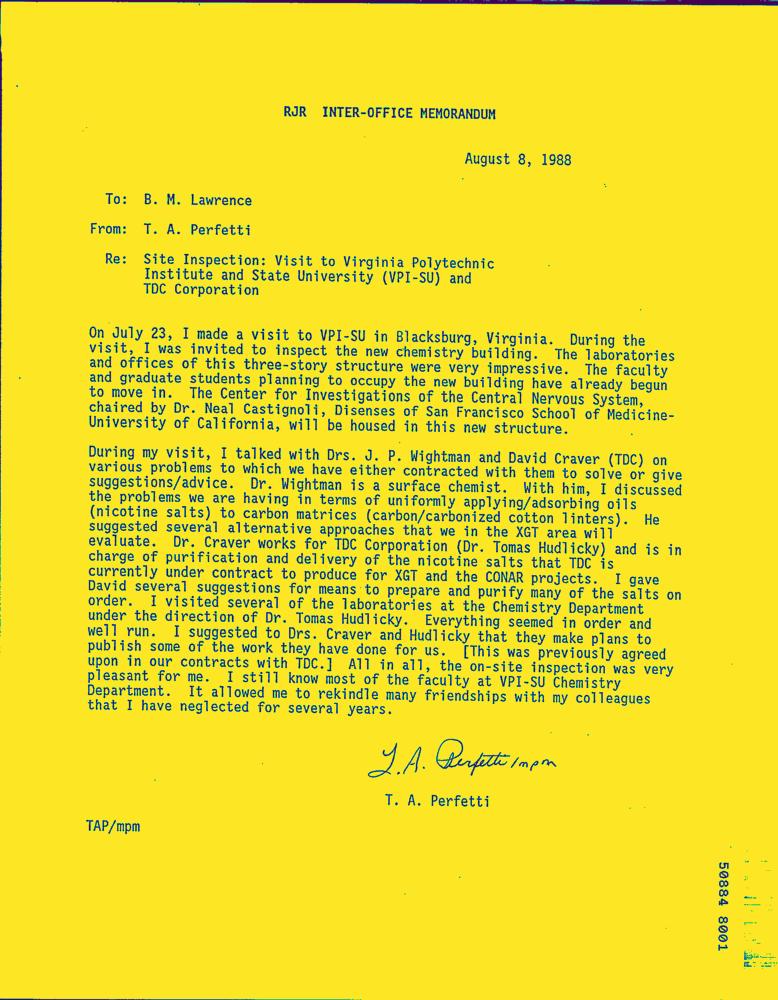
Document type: Letter-Doc